Question: Which state is mentioned in the document?
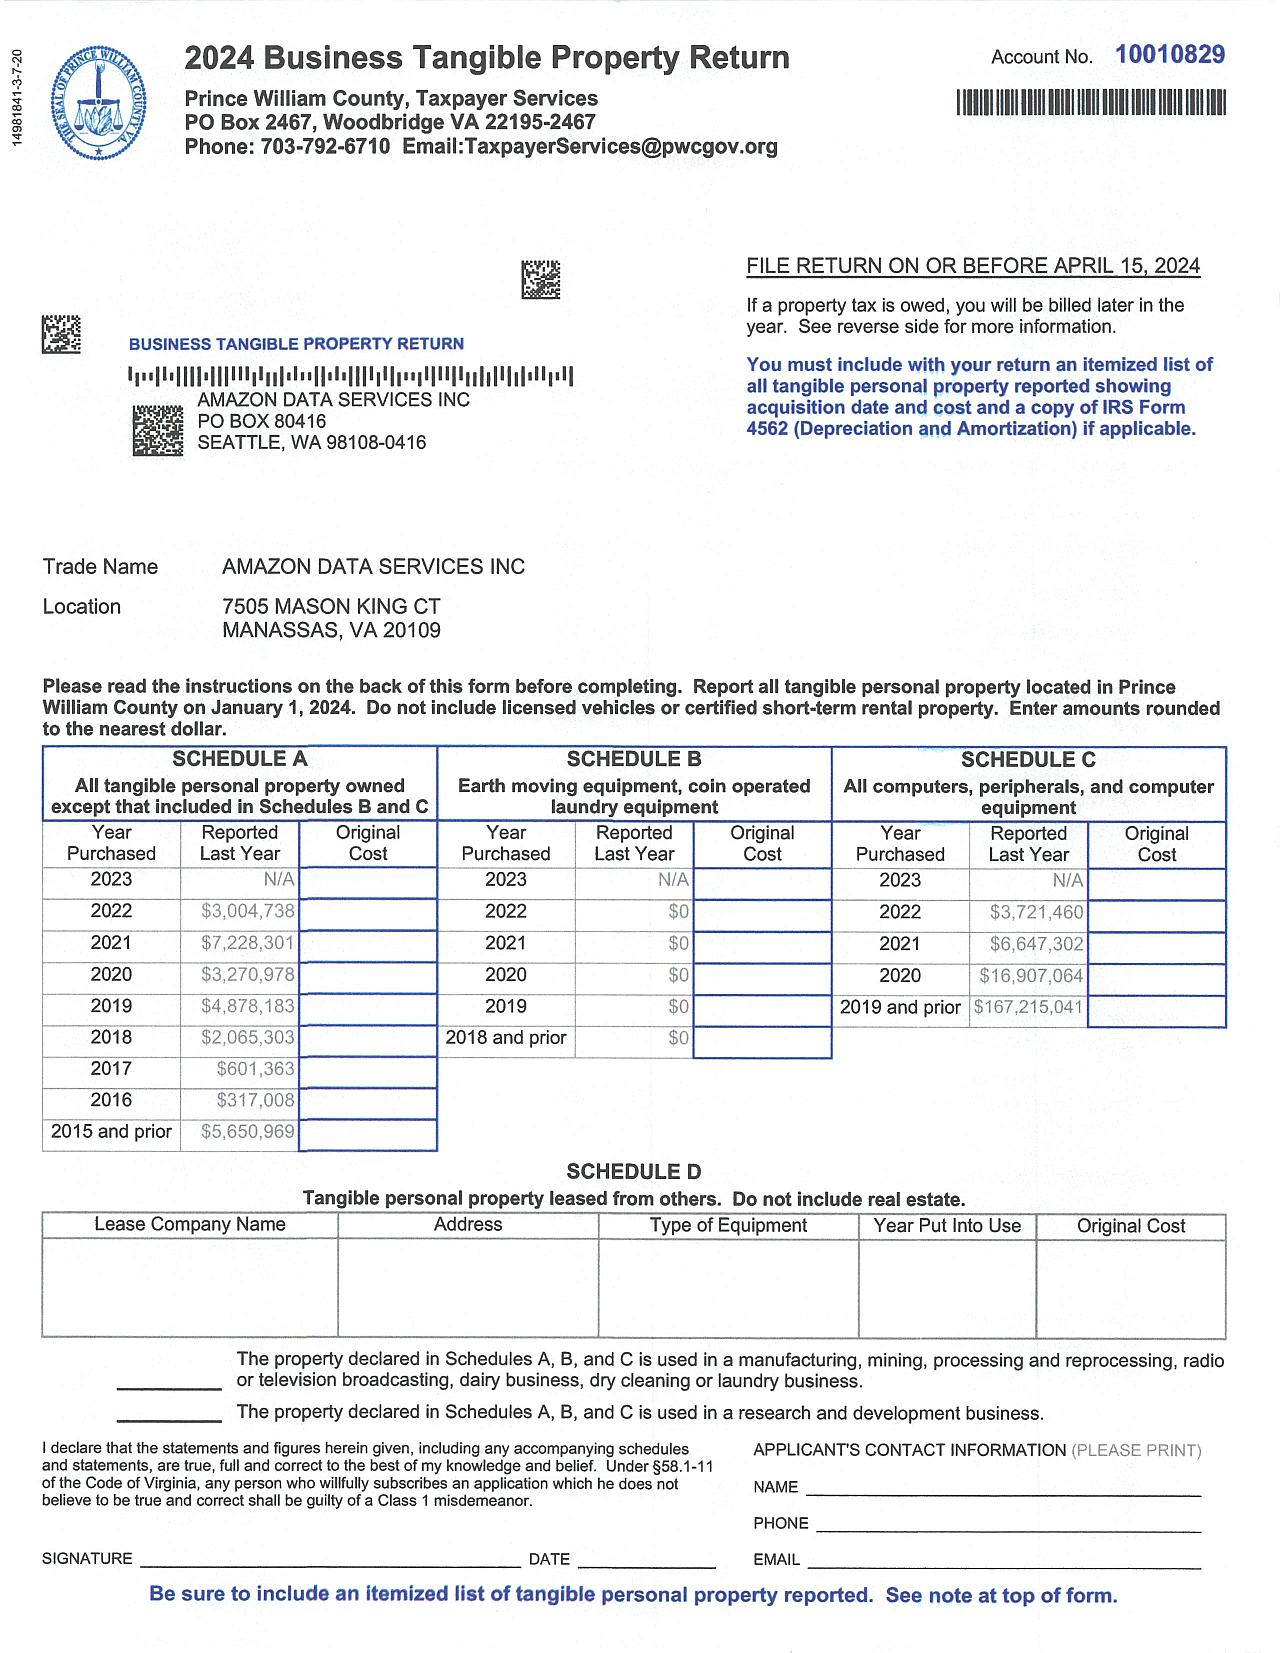
Answer: "Virginia"